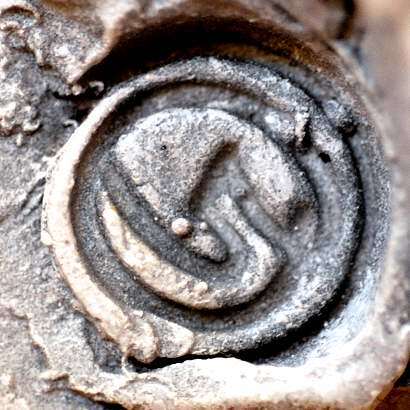
Signature of: bert gerresheim